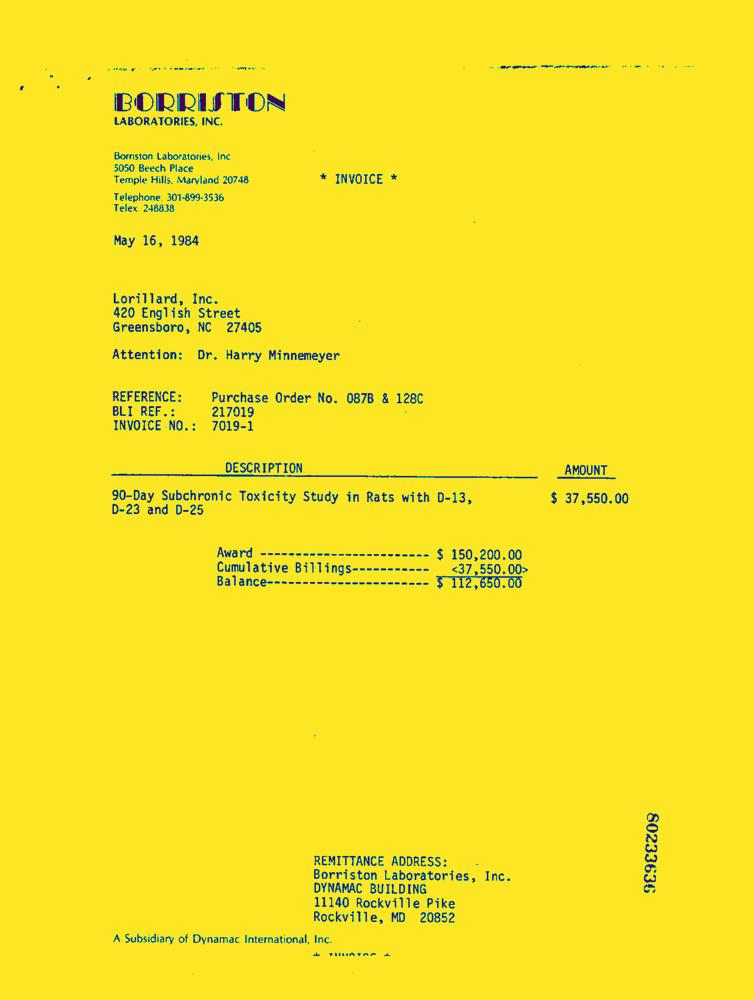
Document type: Invoice-Doc